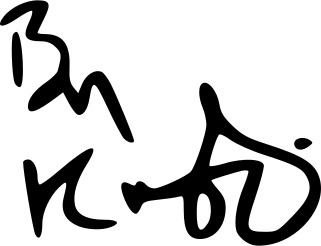
Signature of: ben kingsley